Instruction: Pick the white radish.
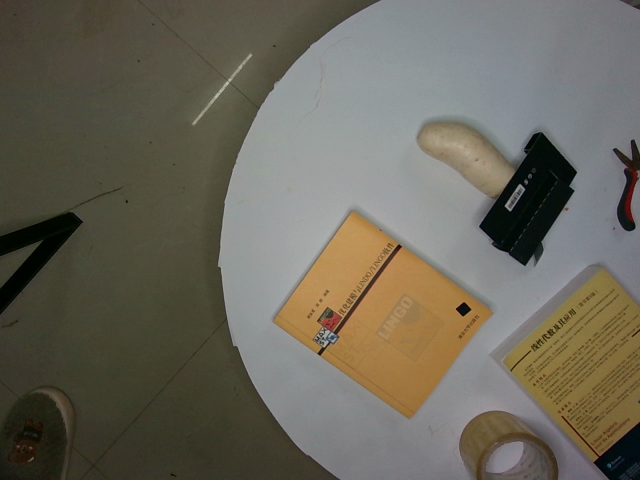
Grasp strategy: vertical